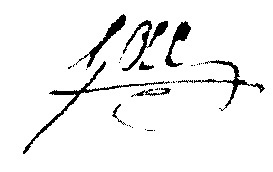
Signature of: jacques jac